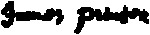
Signature of: james printer